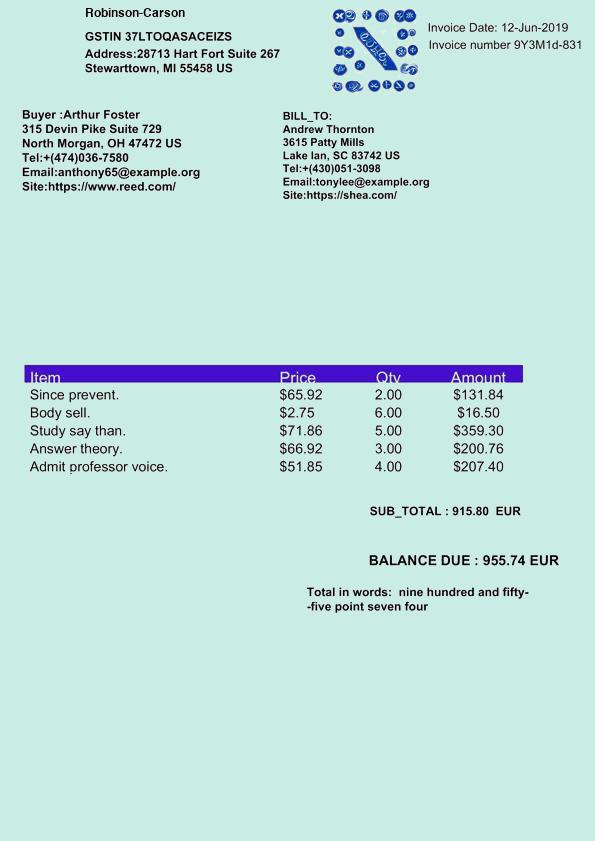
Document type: Invoice